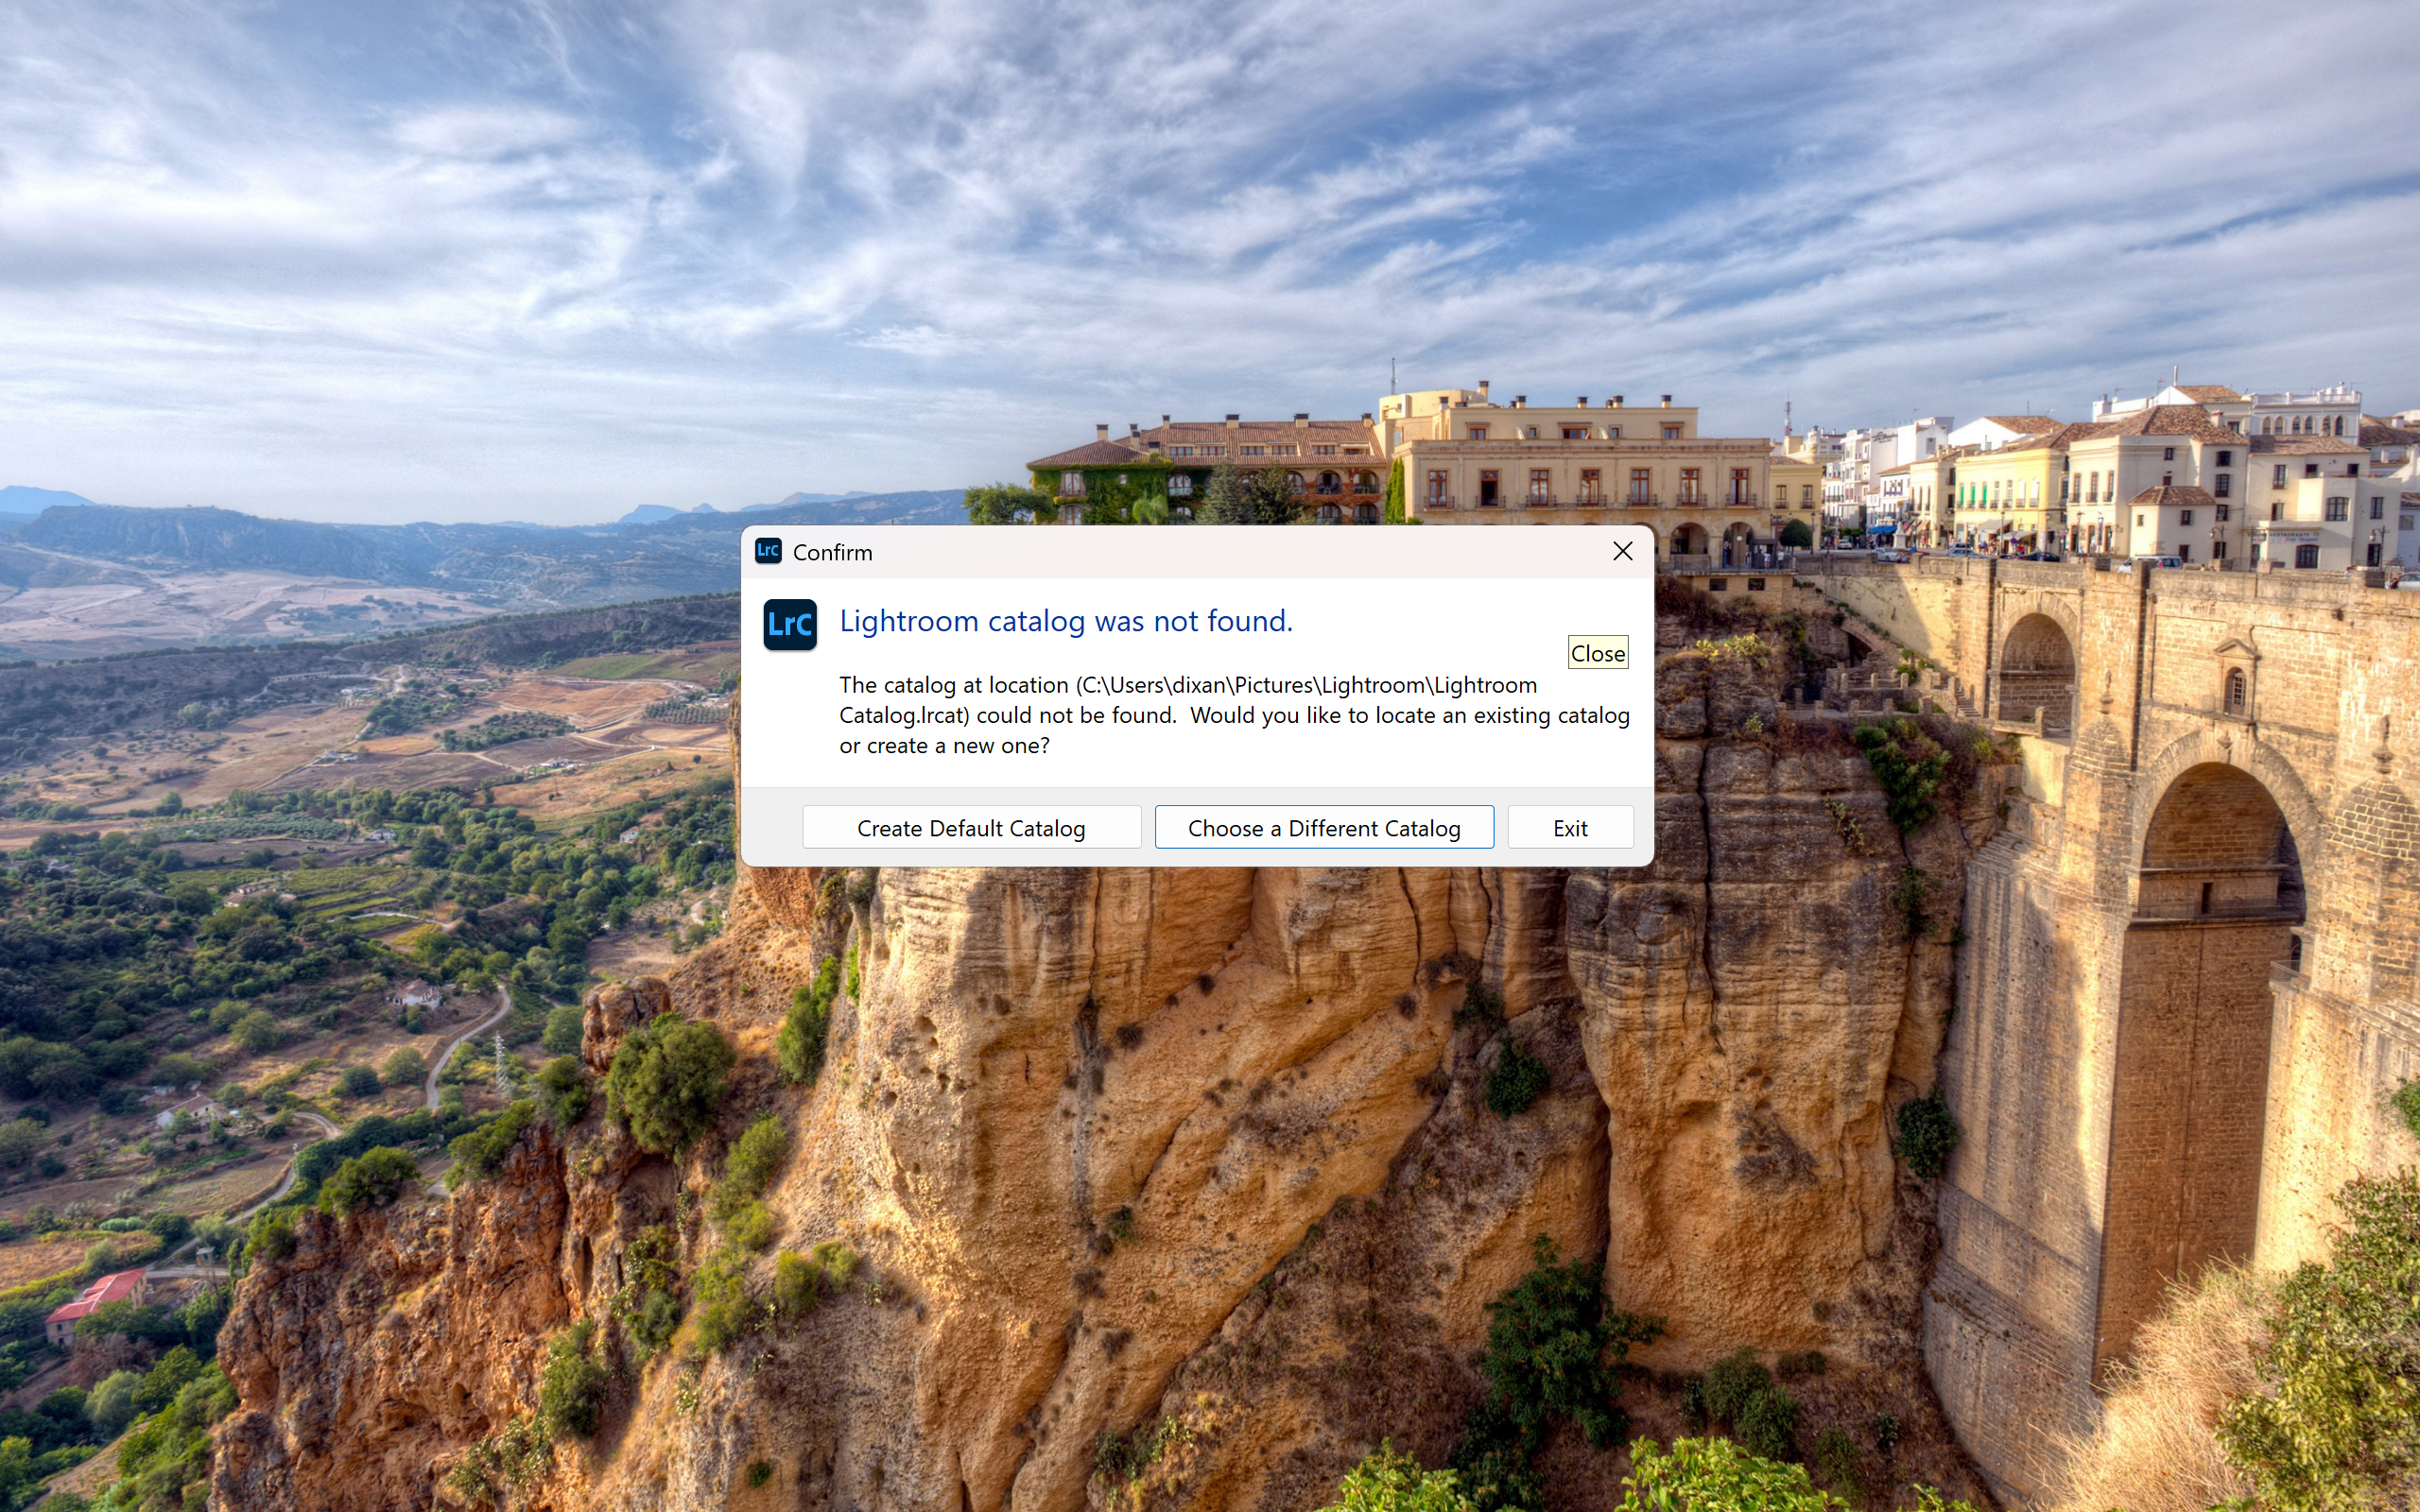
UI elements on screen:
"Desktop - window"
"window"
"value: Close"
"window"
"Taskbar - pane"
"pane"
"pane"
"Running applications - pane"
"Confirm - window"
"System - menu bar - Contains commands to manipulate the window"
"System - menu item"
"title bar - value: Confirm"
"Close - button - Closes the window"
"Confirm - dialog - Lightroom catalog was not found.
The catalog at location (C:\Users\dixan\Pictu..."
"Confirm - pane"
"pane"
"pane"
"pane"